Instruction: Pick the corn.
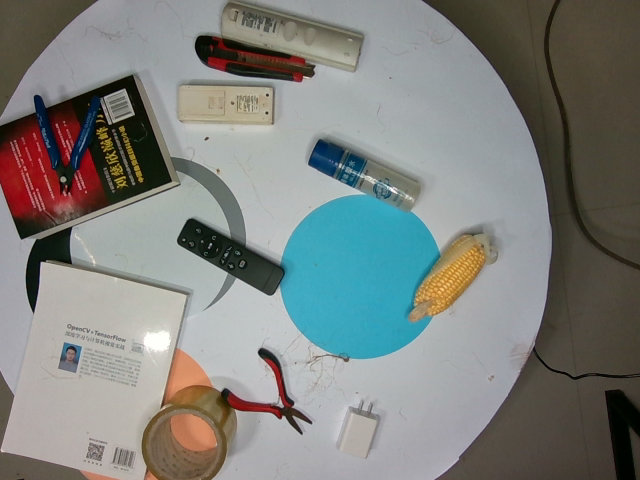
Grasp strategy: vertical